Question: What is the potential diagnosis?
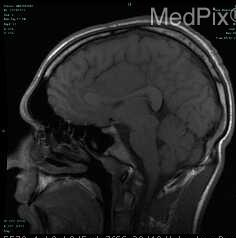
Answer: The possible diagnosis includes meningioma, lymphoma, hemangioparacytoma, metastatic carcinoma, inflammatory lesions such as sarcoidosis and Wegener's granulomatosis, and infections such as tuberculosis.